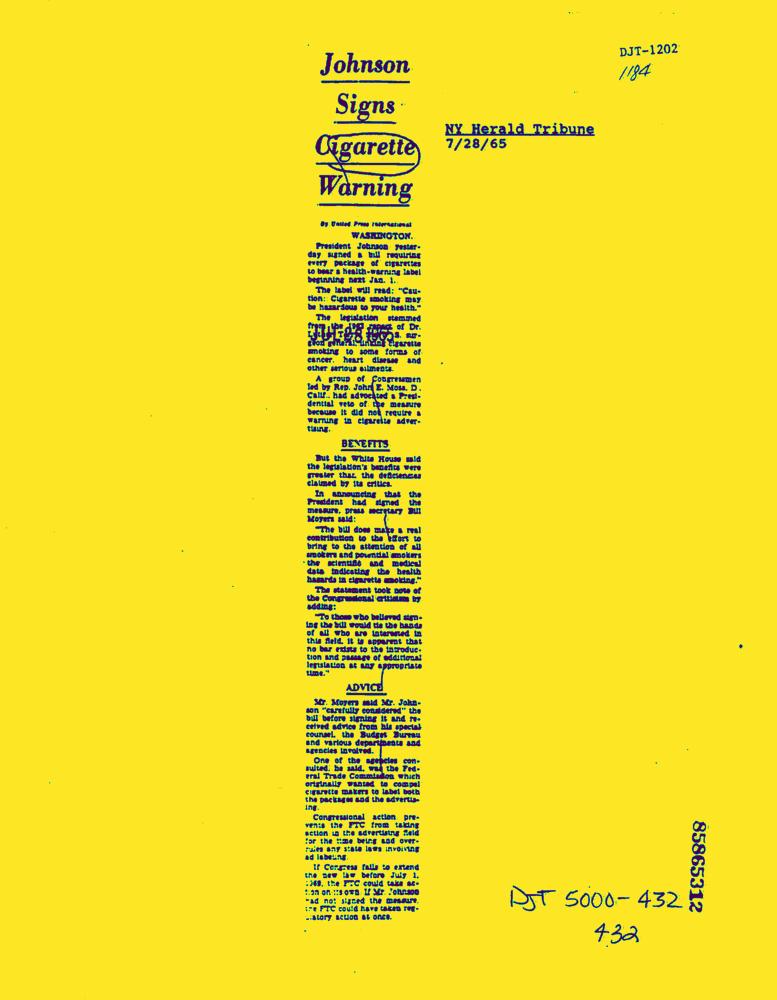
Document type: News-Article